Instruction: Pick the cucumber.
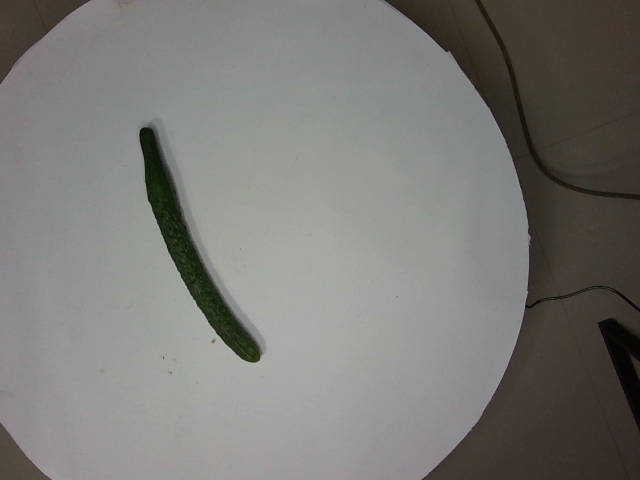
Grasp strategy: vertical